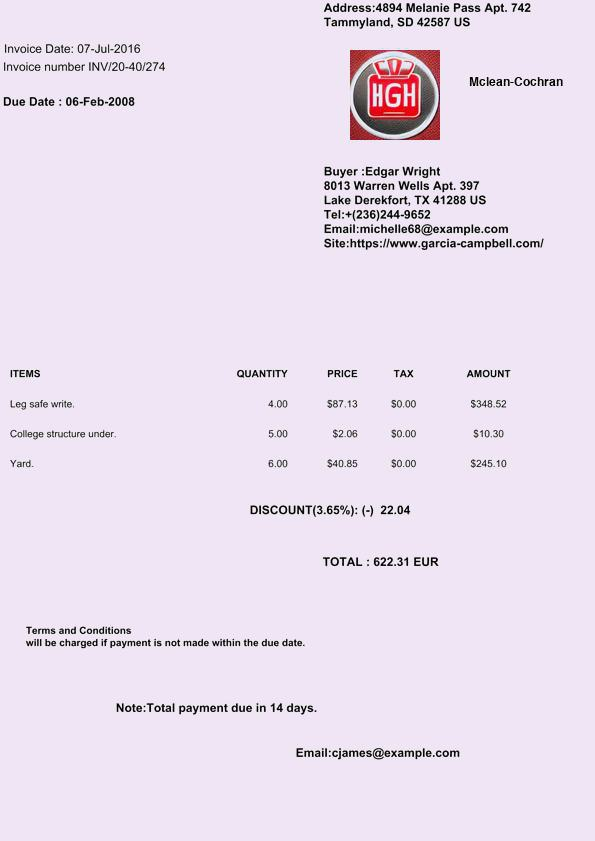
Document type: Invoice